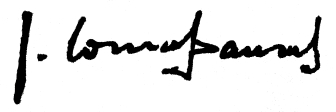
Signature of: joan comas pausas